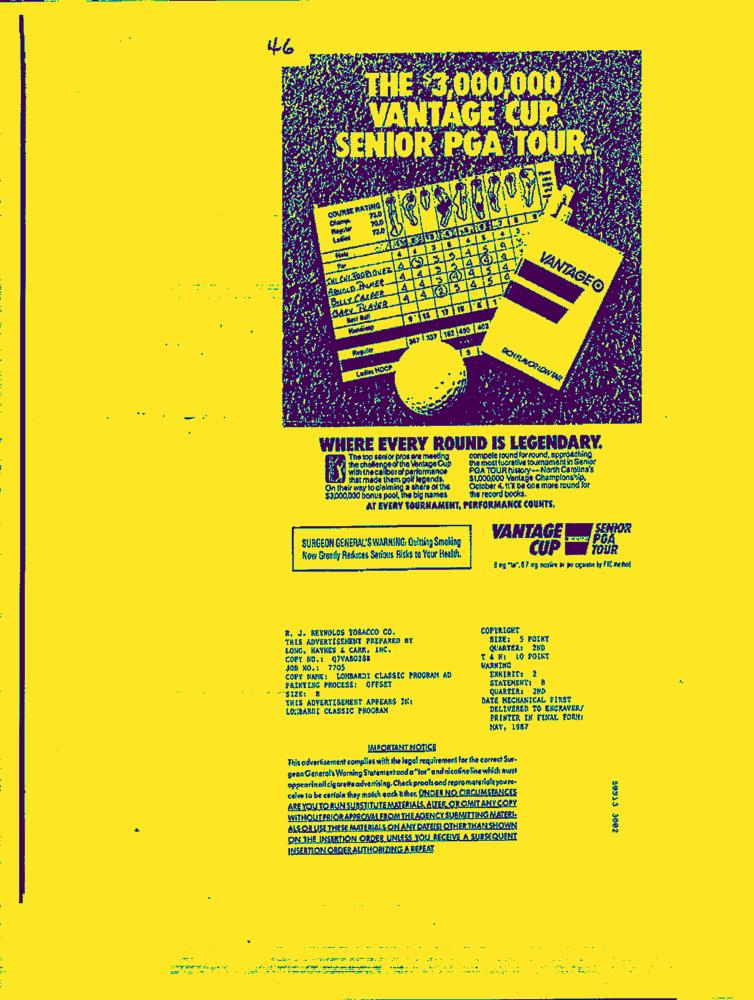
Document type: AD